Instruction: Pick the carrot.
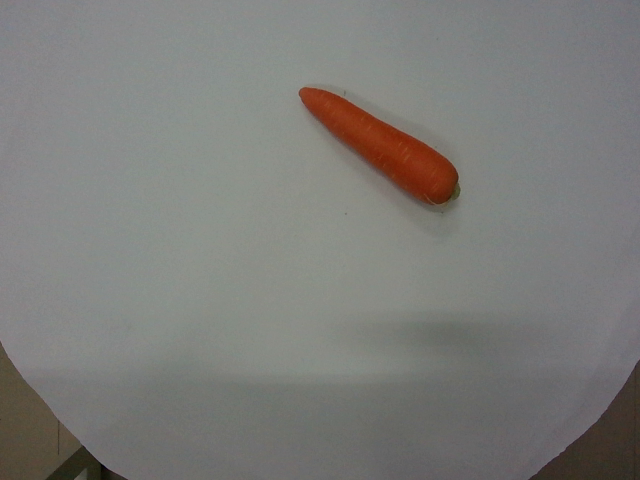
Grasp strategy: vertical